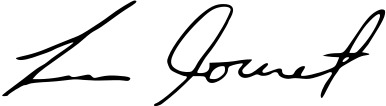
Signature of: luc jouret